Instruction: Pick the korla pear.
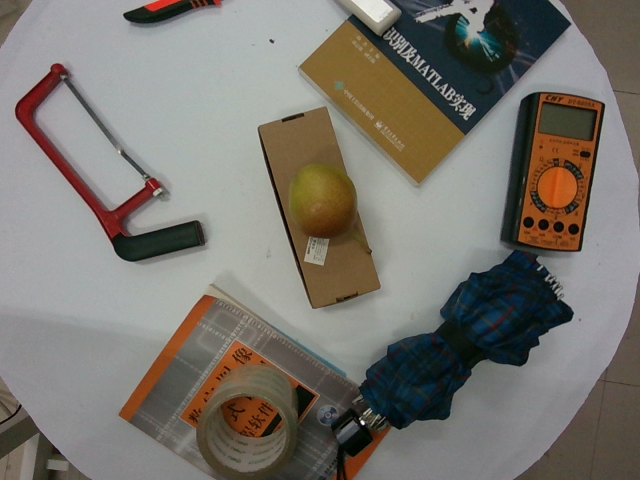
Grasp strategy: vertical